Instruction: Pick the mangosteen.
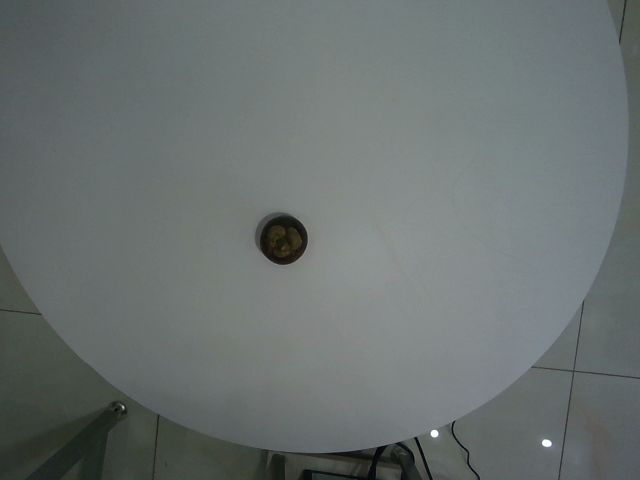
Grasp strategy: vertical